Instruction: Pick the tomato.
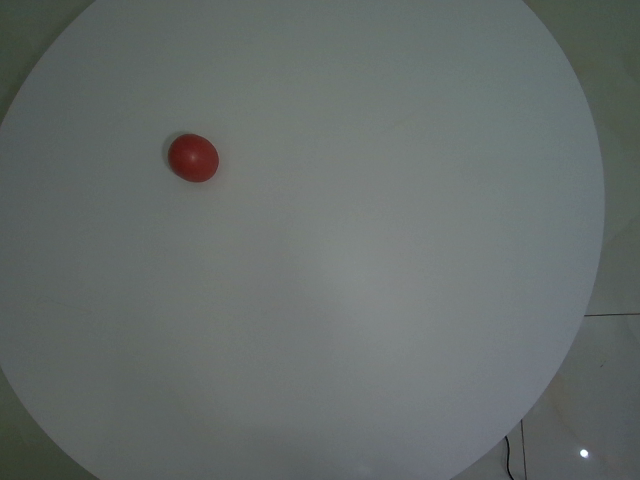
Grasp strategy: vertical